Question: What type of tax is indicated in the document, personal property or real estate?
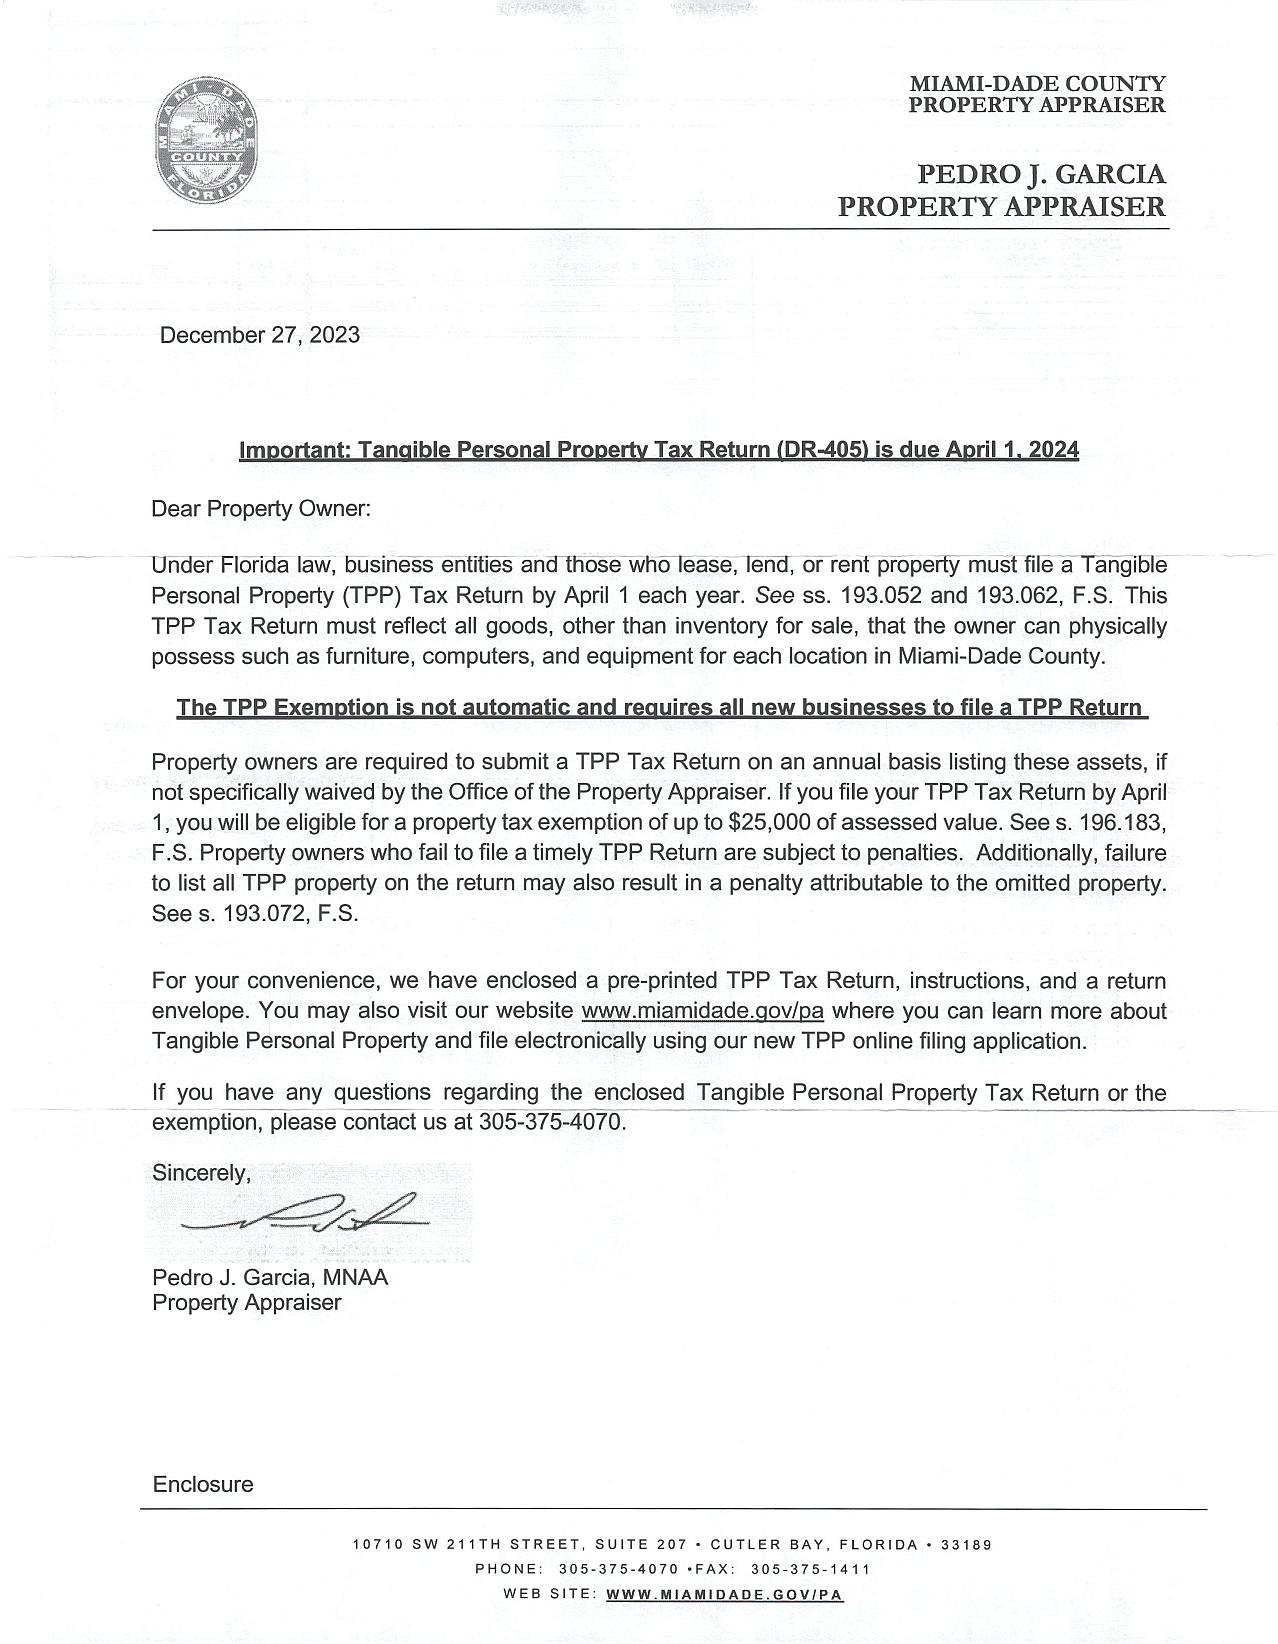
Answer: "Personal Property Tax"